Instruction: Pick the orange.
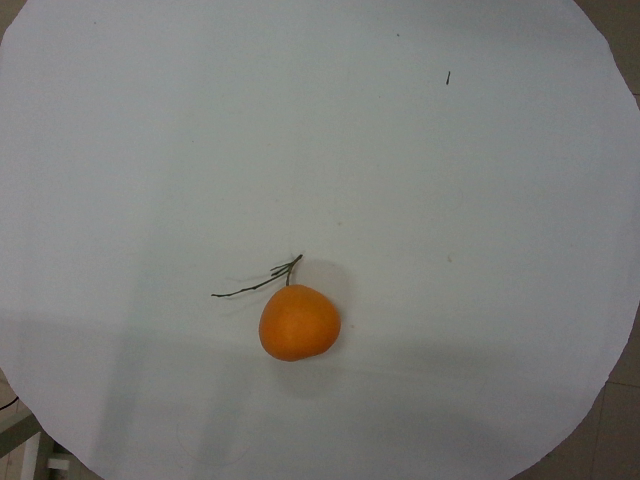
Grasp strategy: vertical